Question: What appears to be the issue?
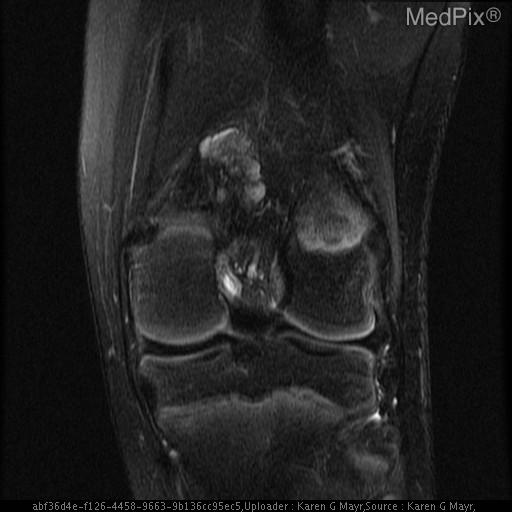
Answer: The findings suggest No evidence of arthrosis, fracture, avascular necrosis, or bone marrow edema.  There is a bony exostosis in the posteromedial aspect of the posterior distal femoral metaphysis with contiguous marrow.  The exophytic mass is well defined and measures 2-3mm.  It has increased T2 singal. The image and history is consistant with osteochondroma.

There is no evidence of meniscal or ligament tears.. Distal femur with posterior exostosis demonstrating contiguity with medullary cavity.  High T2 'cap' signal at distal aspect of exostosis.  This image demonstrates the cartilage cap to best advantage.. The patient might have a history of Twisting injury.  Rule out meniscal tear..